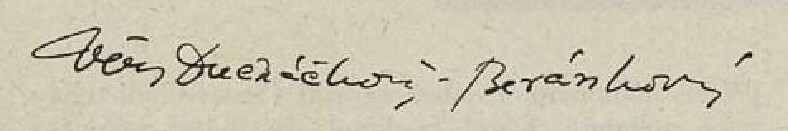
Signature of: věra beránková ducháčková